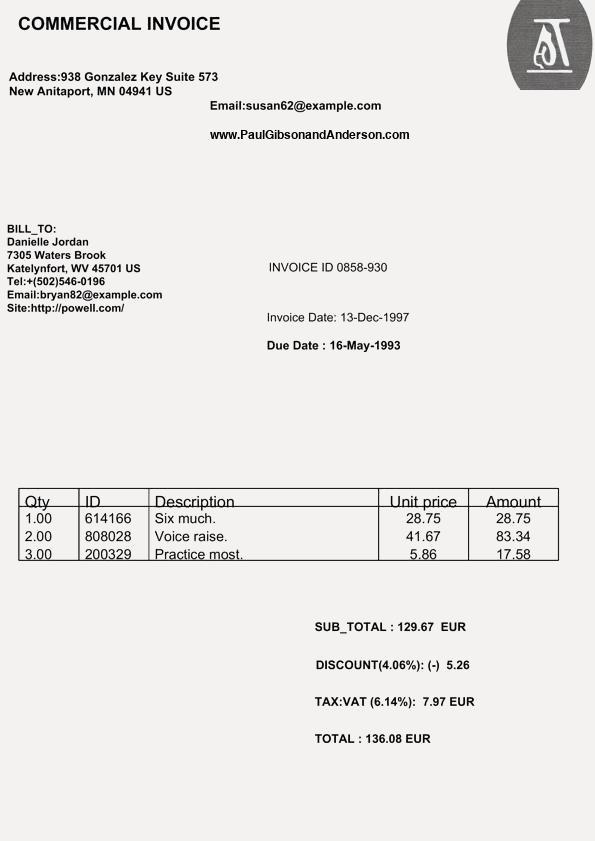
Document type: Invoice